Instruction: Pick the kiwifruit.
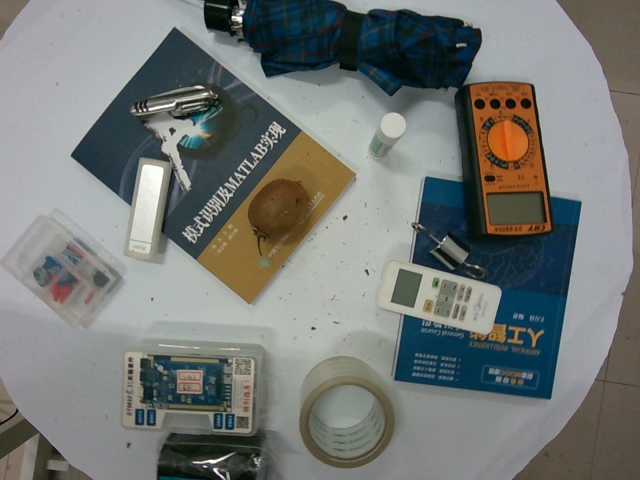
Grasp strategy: vertical